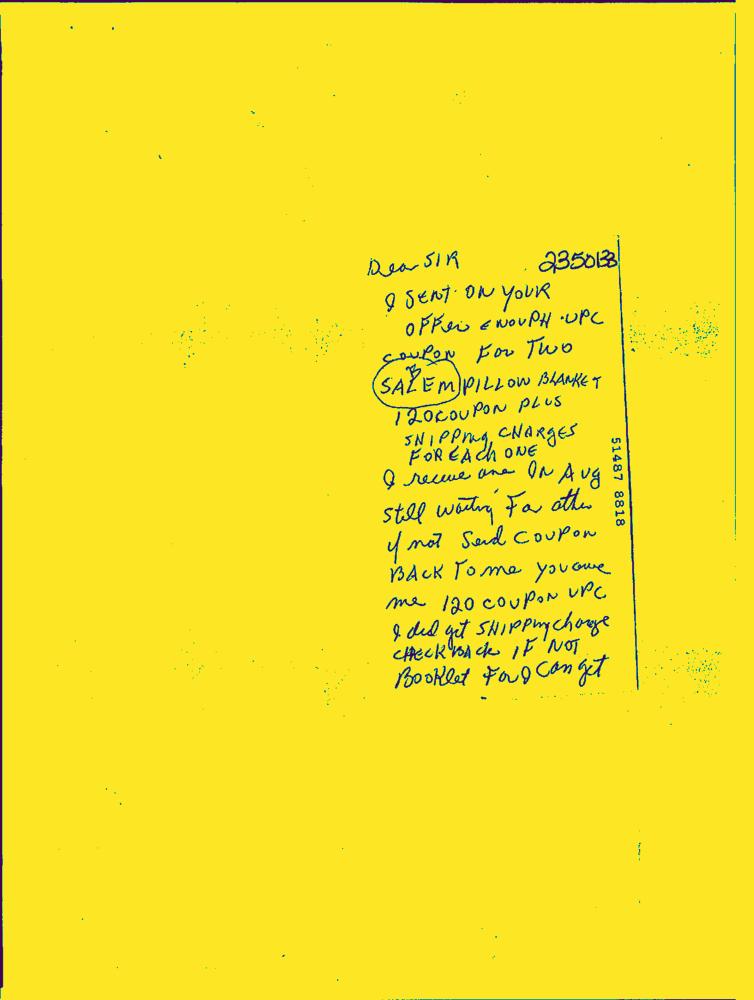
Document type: Hand-Written